Question: What are the imaging findings?
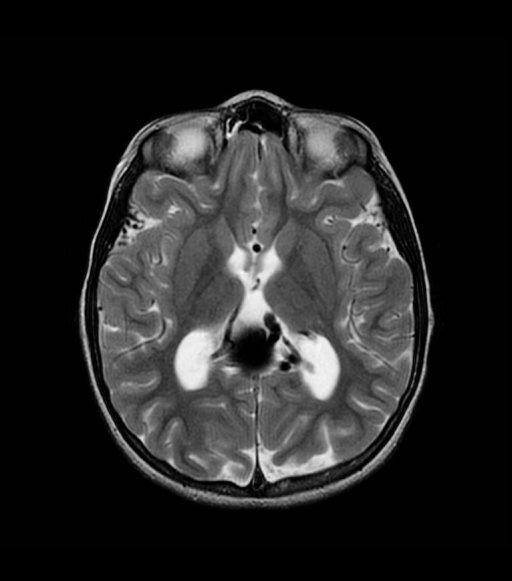
Answer: The imaging shows Chest radiograph demonstrates branching opacity in a bronchovascular distribution in the right middle lobe.
Review of prior imaging demonstrates presence of a Vein of Galen Malformation (VOM) with recent embolization treatment with Onyx. Multiple serpentine flow voids seen on MRI. Angiogram confirms shunting from multiple feeders into a dilated Vein of Galen, draining into an enlarged straight sinus. Focal aneurysmal dilation in the region of the Vein of Galen.